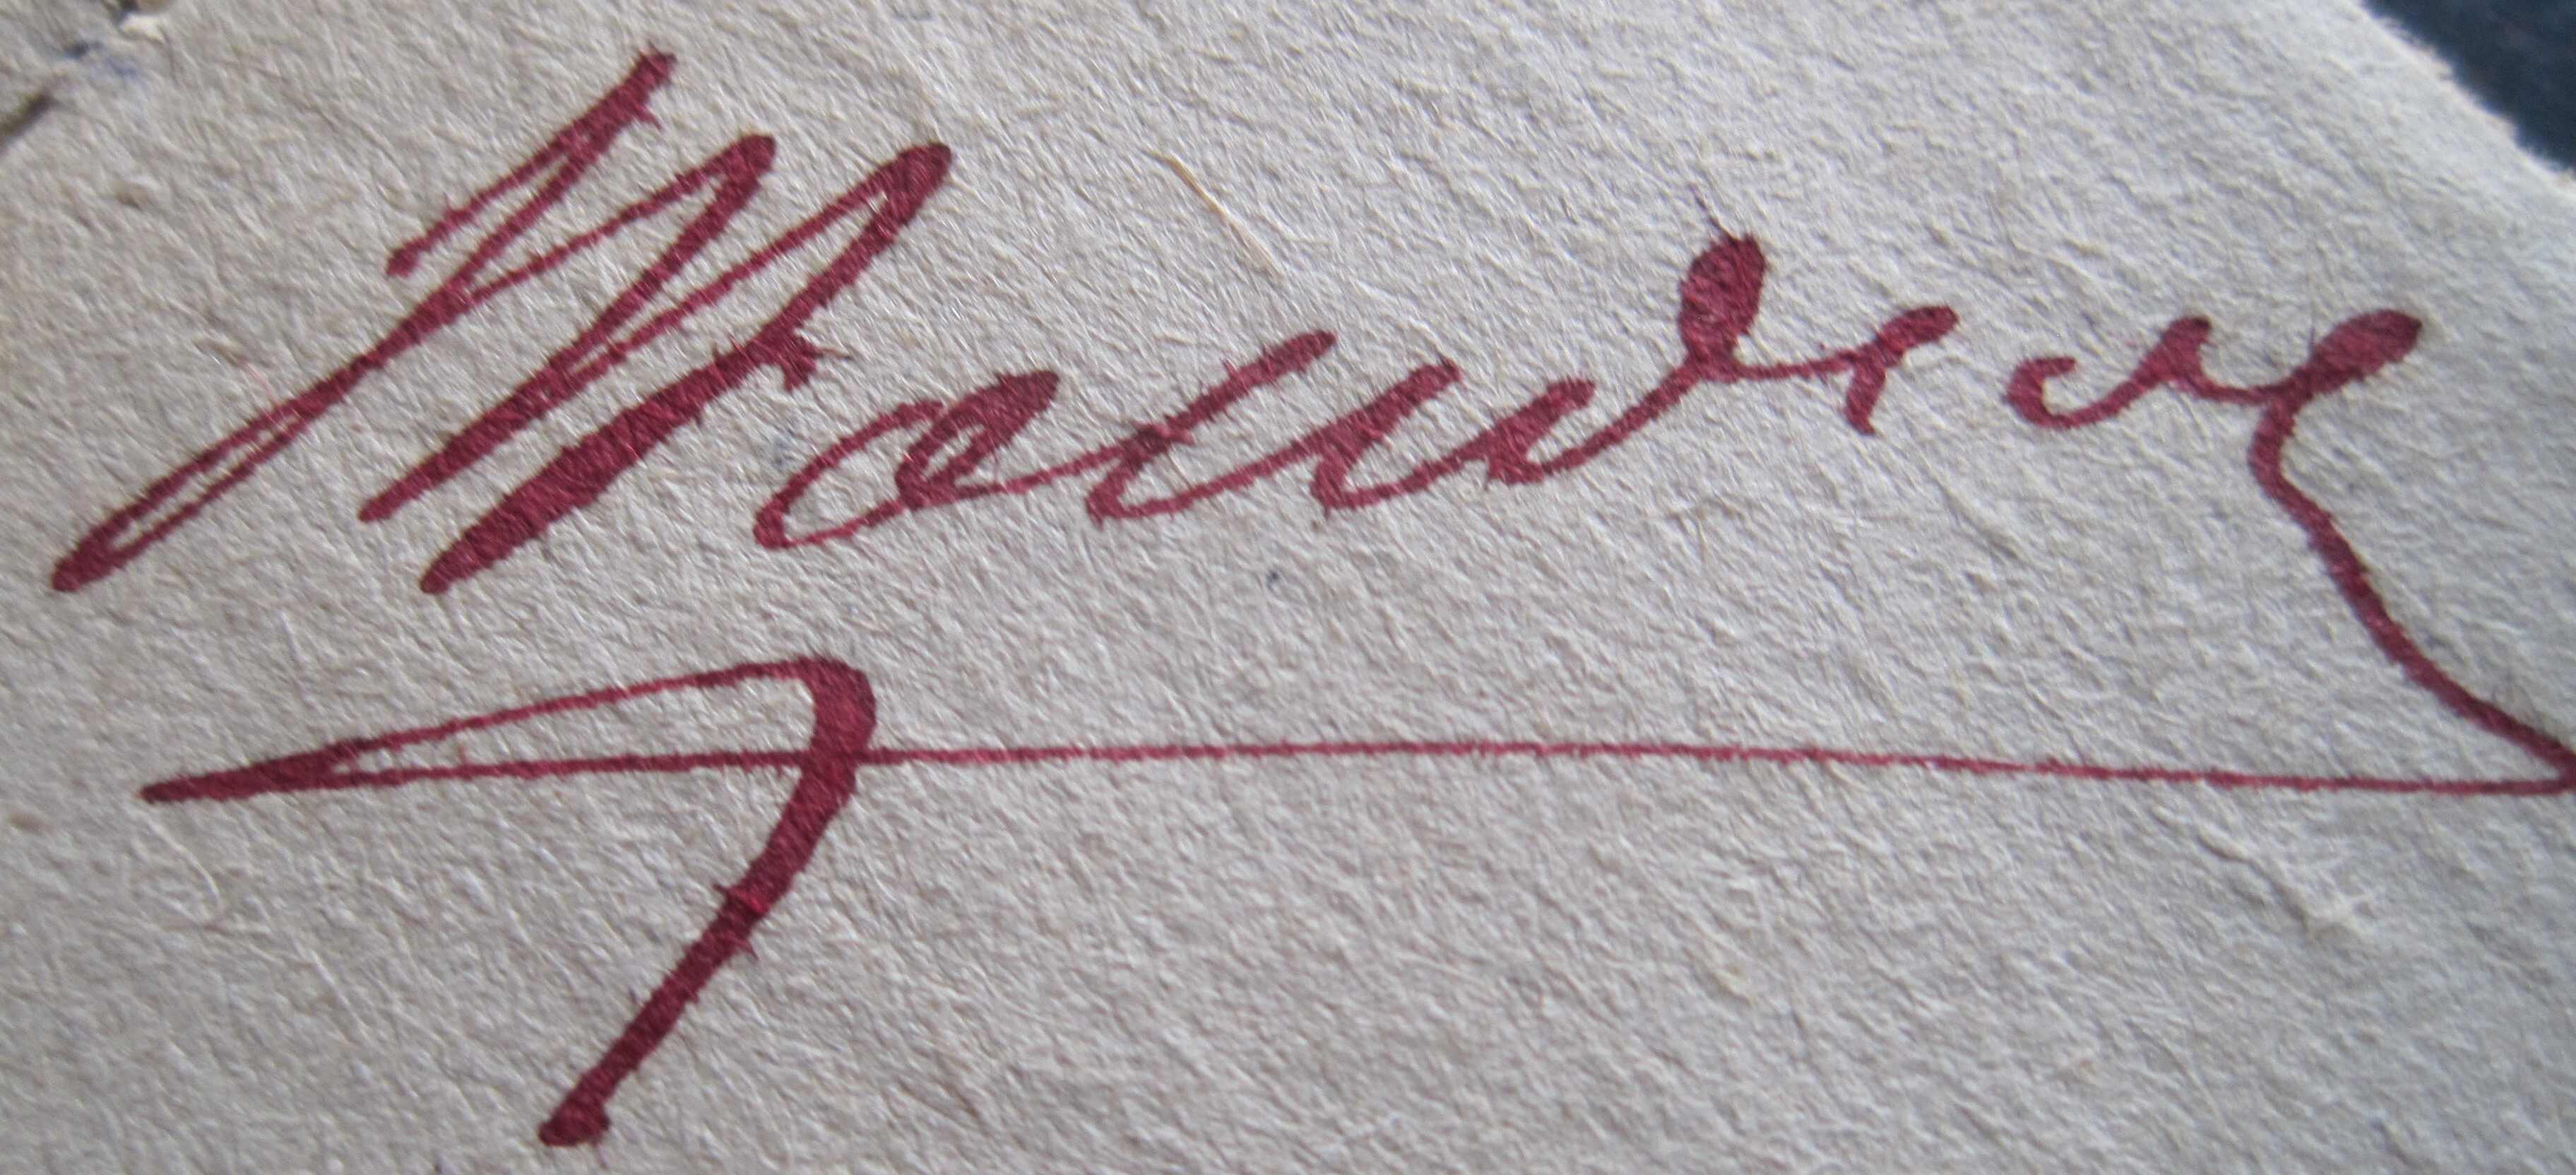
Signature of: jean baptiste boudeau